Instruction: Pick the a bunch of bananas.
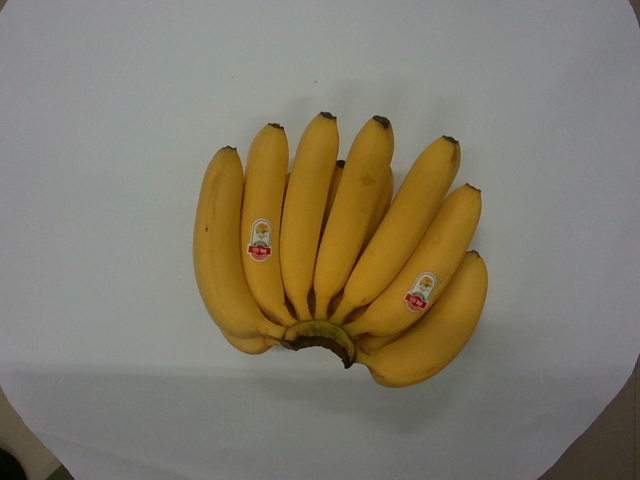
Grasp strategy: vertical